Question: What appears to be the issue?
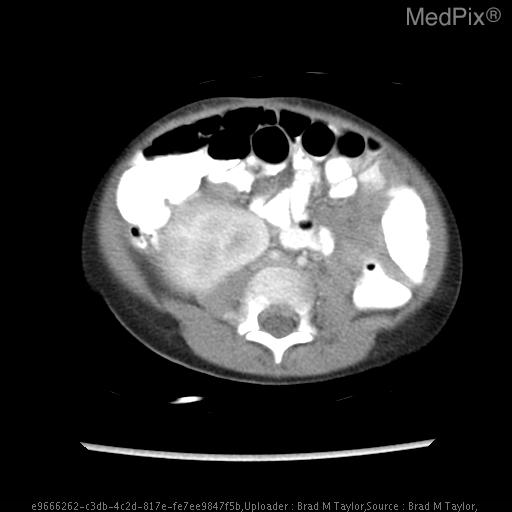
Answer: The findings suggest •  Initial study:
- Large right-sided renal mass (12.2cm AP x 10.6cm Trans x 14.1cm CC). Predominantly hypodense w/ areas of heterogeneity.  Possible cystic degeneration along superior border.
- Classic “claw sign” demonstrating renal origination.
- Significant mass effect on liver, pancreas, and inferior vena cava.
- Non-opacification of right renal vein and mass effect on IVC limit evaluation for tumor thrombosis.
- Right lower lobe ground glass opacity (3mm x 5mm).  DDX includes metastatic, atelectasis, or infection.

•  After 6 weeks Doxorubicin (DD4A) therapy:
- Decrease in right renal mass size (7.3cm AP x 8.4cm Trans x 11.7cm CC).
- Increased calcification and heterogenicity of mass.
- Continued mass effect on liver, adjacent IVC, and right renal vein.
- IVC and right renal vein grossly patent.
- Resolution of previously noted right lower lobe lung mass.
- Internal reproductive organs within normal limits for age.. Inferior pole.. The patient might have a history of 30 month old girl with right-sided abdominal mass..